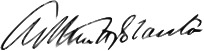
Signature of: arthur stanton